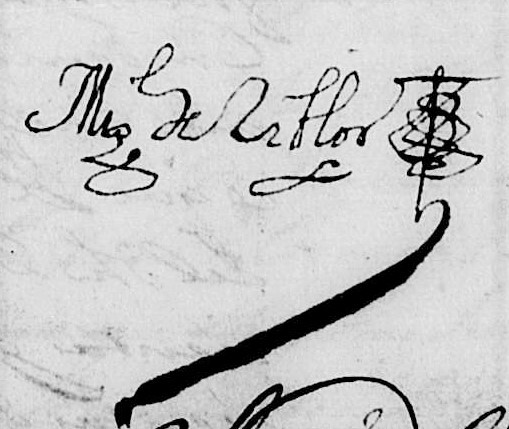
Signature of: miguel de riglos bástida